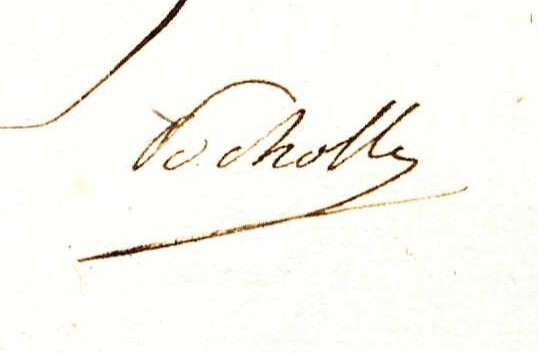
Signature of: pierre pomponne amédée pocholle